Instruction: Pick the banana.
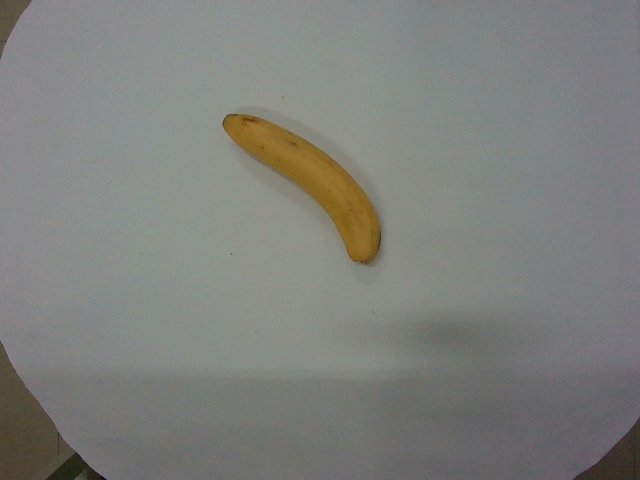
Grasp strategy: vertical